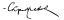
Signature of: georgi skrizhovski